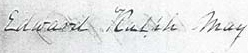
Signature of: edward ralph may